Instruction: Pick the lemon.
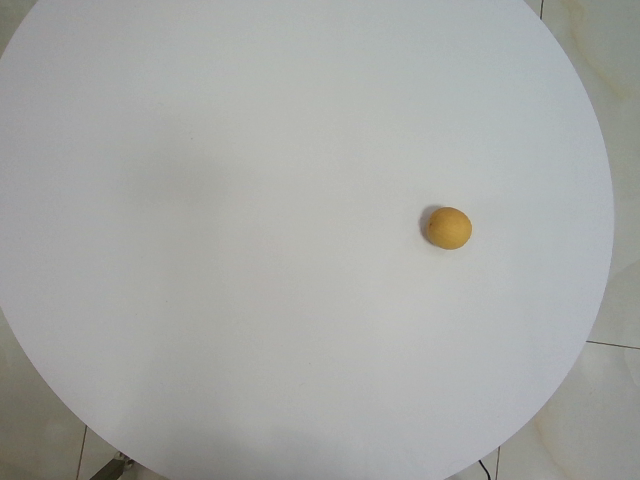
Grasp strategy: vertical